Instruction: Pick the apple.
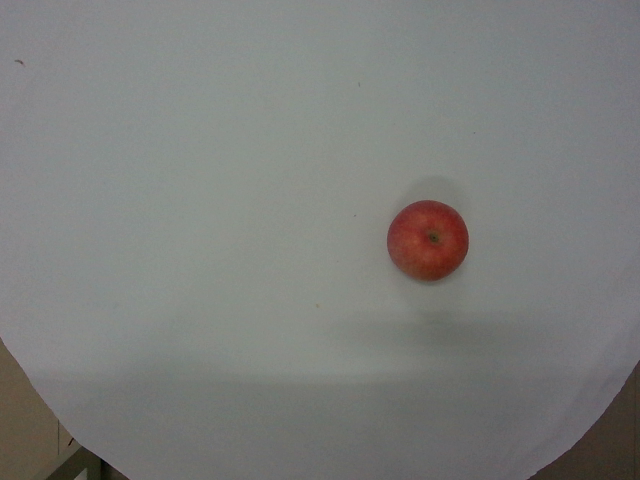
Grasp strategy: vertical